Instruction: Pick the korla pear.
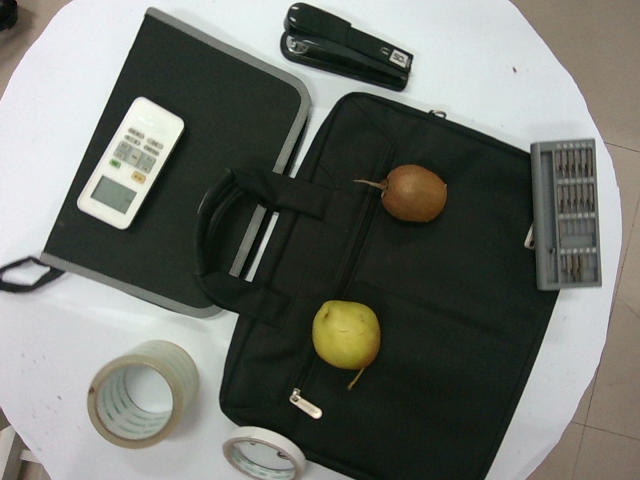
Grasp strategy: vertical